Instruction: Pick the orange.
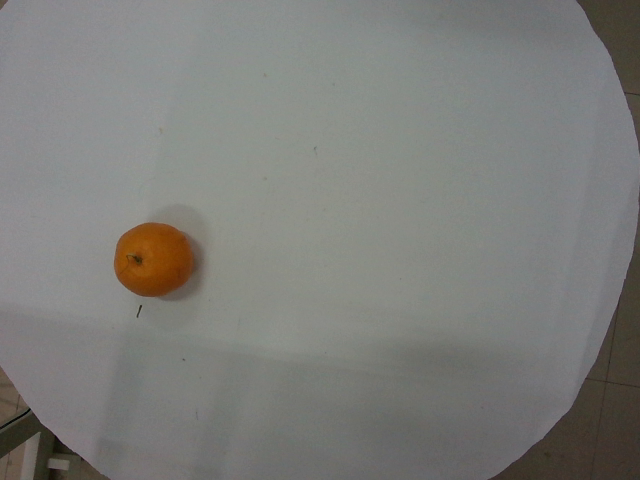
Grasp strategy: vertical